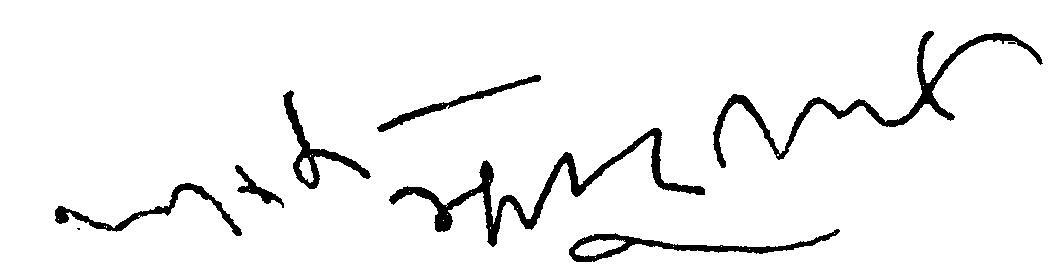
Signature of: shamsul haque faridpuri